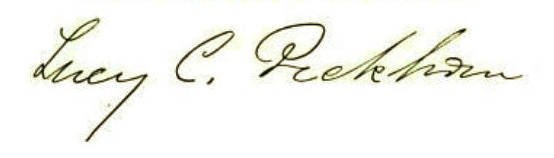
Signature of: lucy creemer peckham